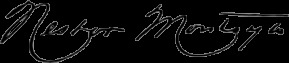
Signature of: néstor montoya